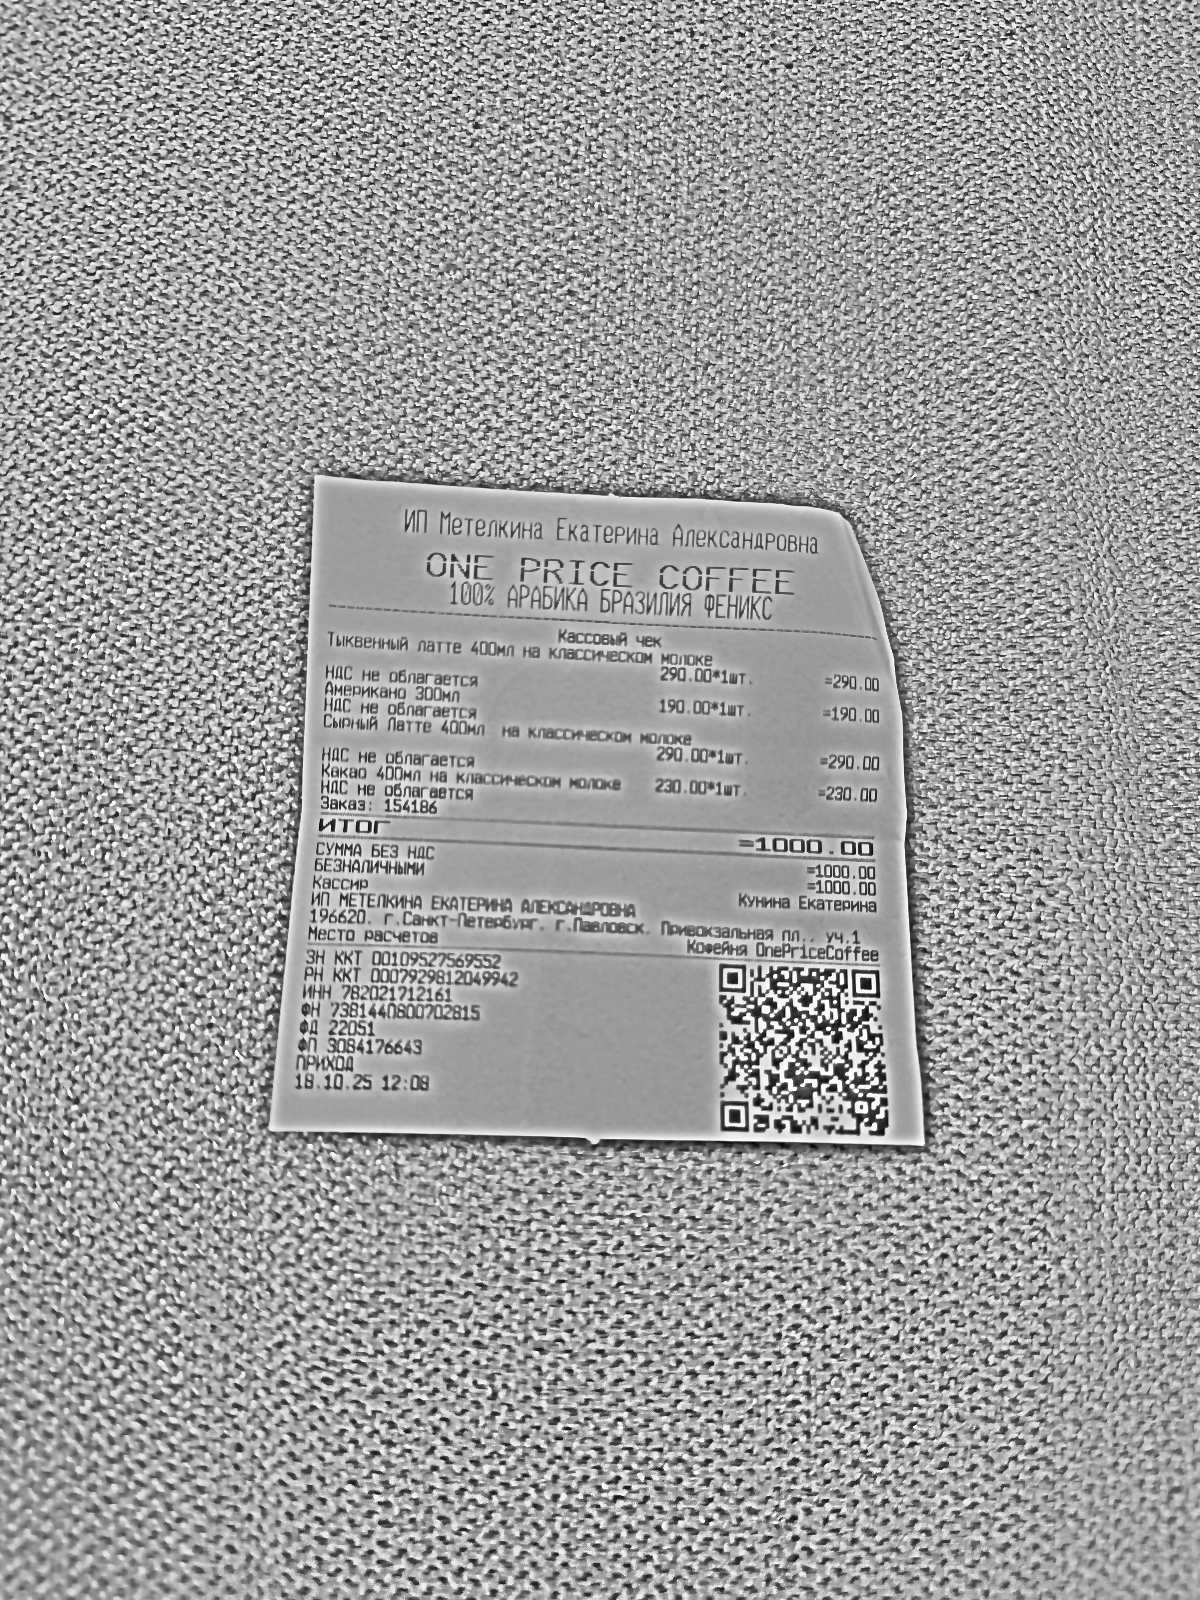
Продавец: ИП МЕТЕЛКИНА ЕКАТЕРИНА АЛЕКСАНДРОВНА
Дата: 18.10.25 12:08
Товары: Тыквенный латте 400мл на классическом молоке; Американо 300мл; Сырнный латте 400мл на классическом молоке; Какао 400мл на классическом молоке
Количество: 1; 1; 1; 1
Цена: 290.00; 190; 290.00; 230.00
Сумма: 290.00; 190; 290.00; 230.00
Итого: 1000